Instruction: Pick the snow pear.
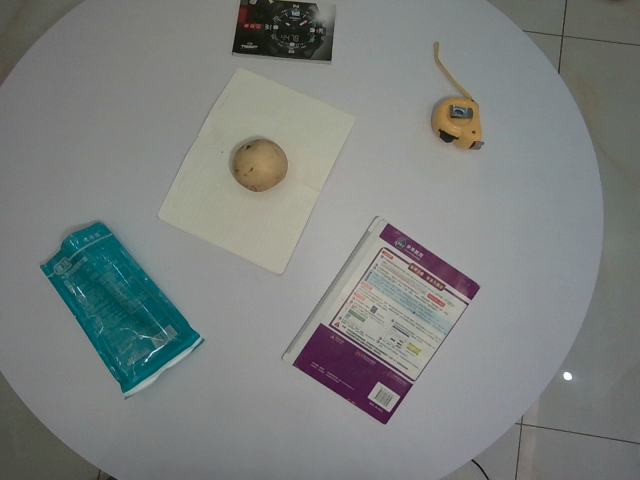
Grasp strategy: vertical